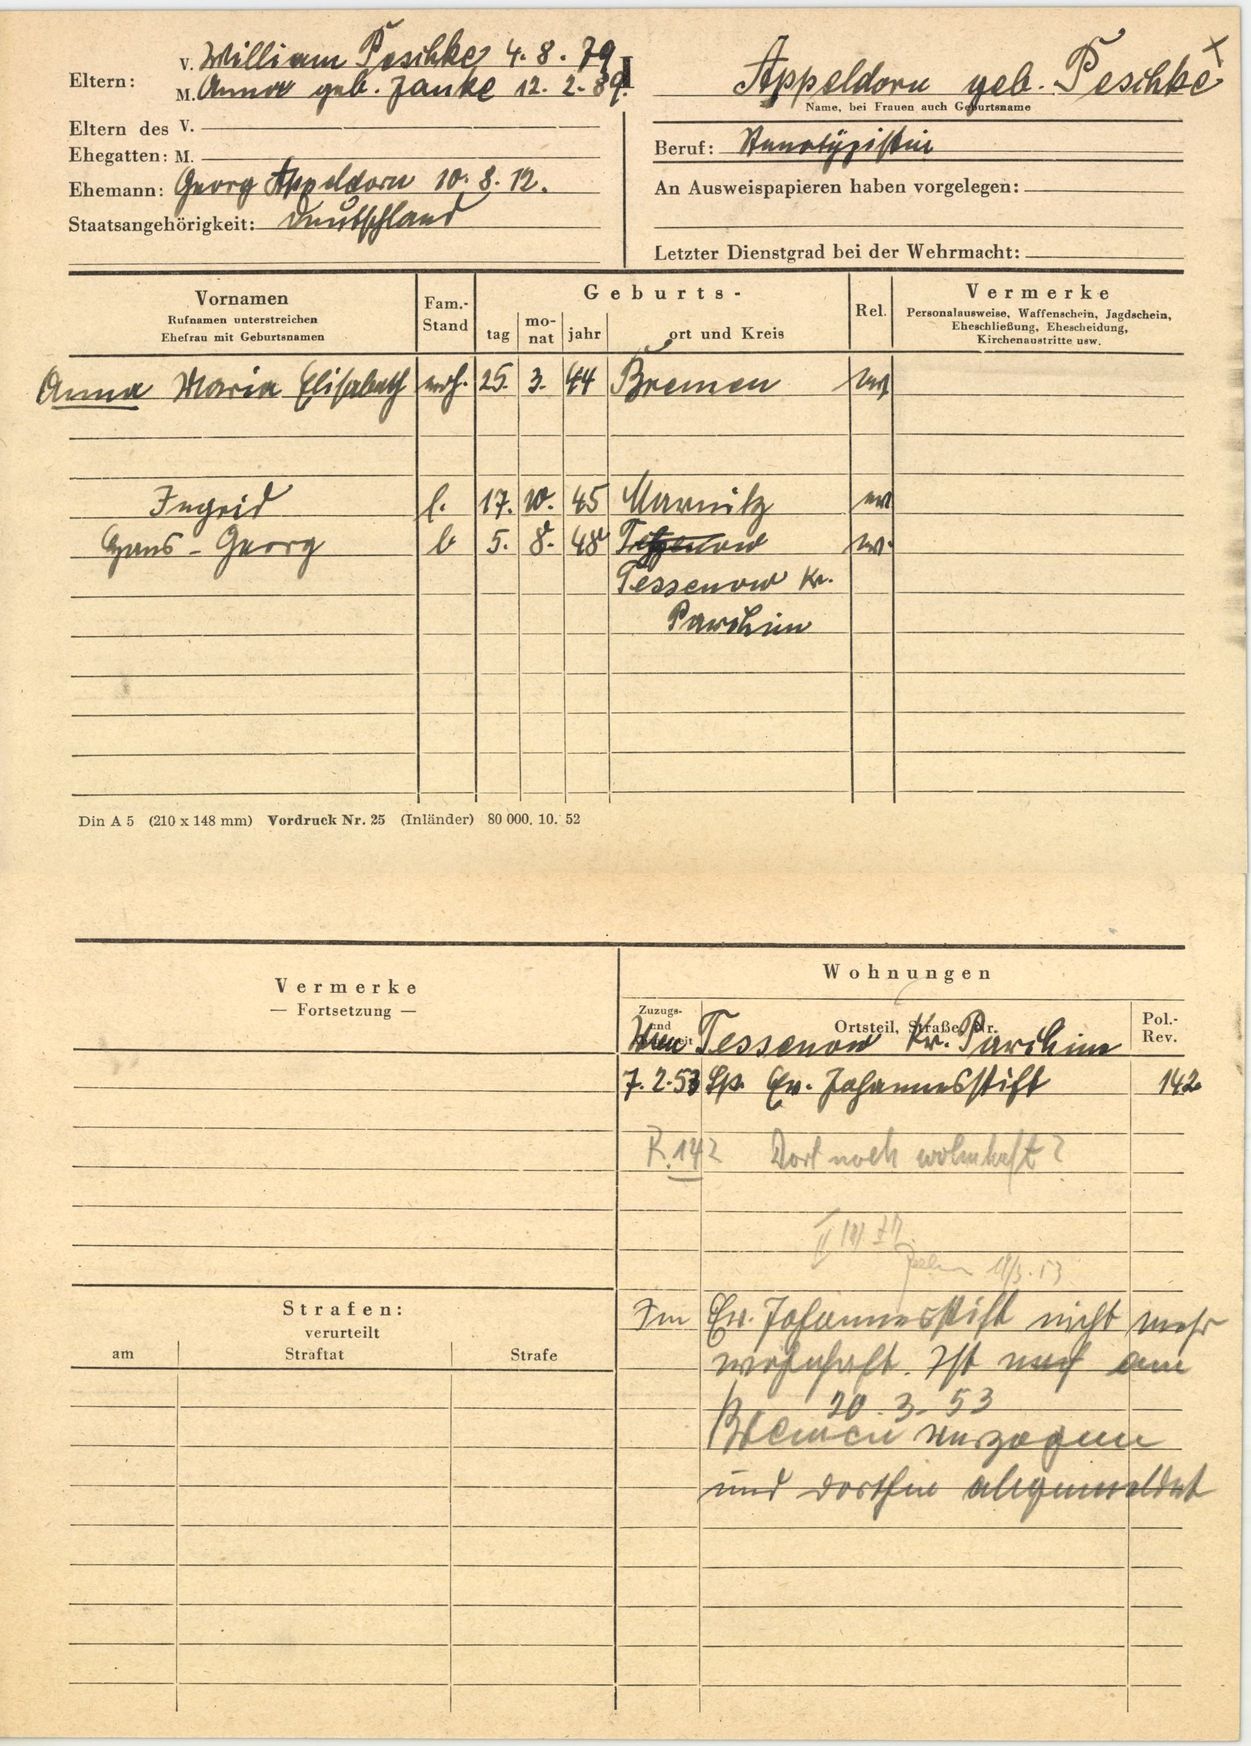
Appeldorn geb. Peschke